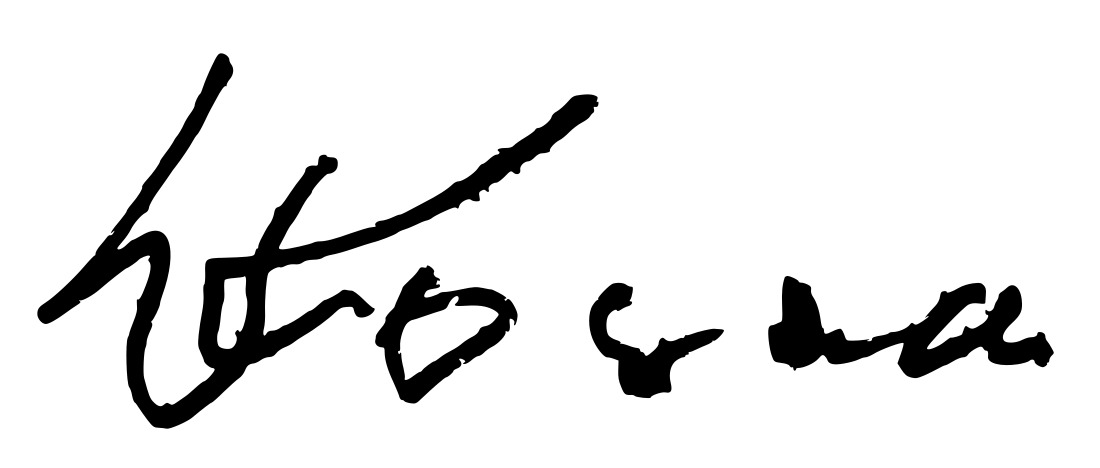
Signature of: władysław kowalski